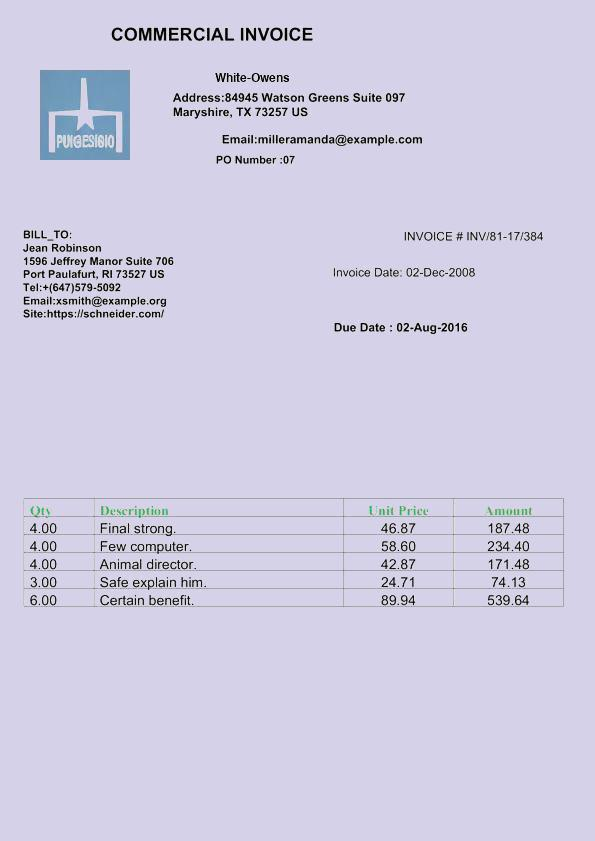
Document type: Invoice